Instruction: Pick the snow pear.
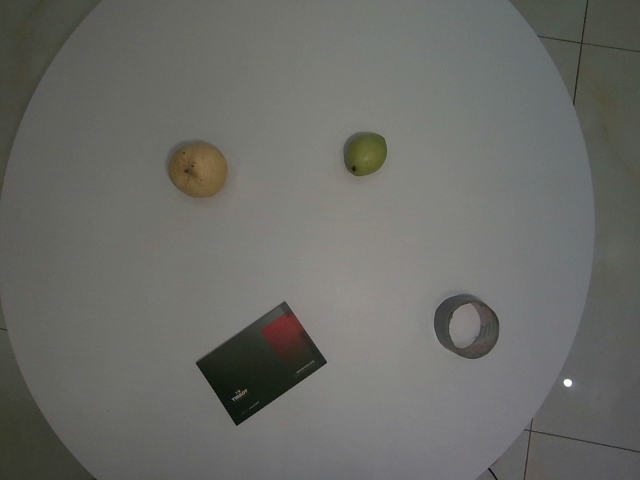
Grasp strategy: vertical